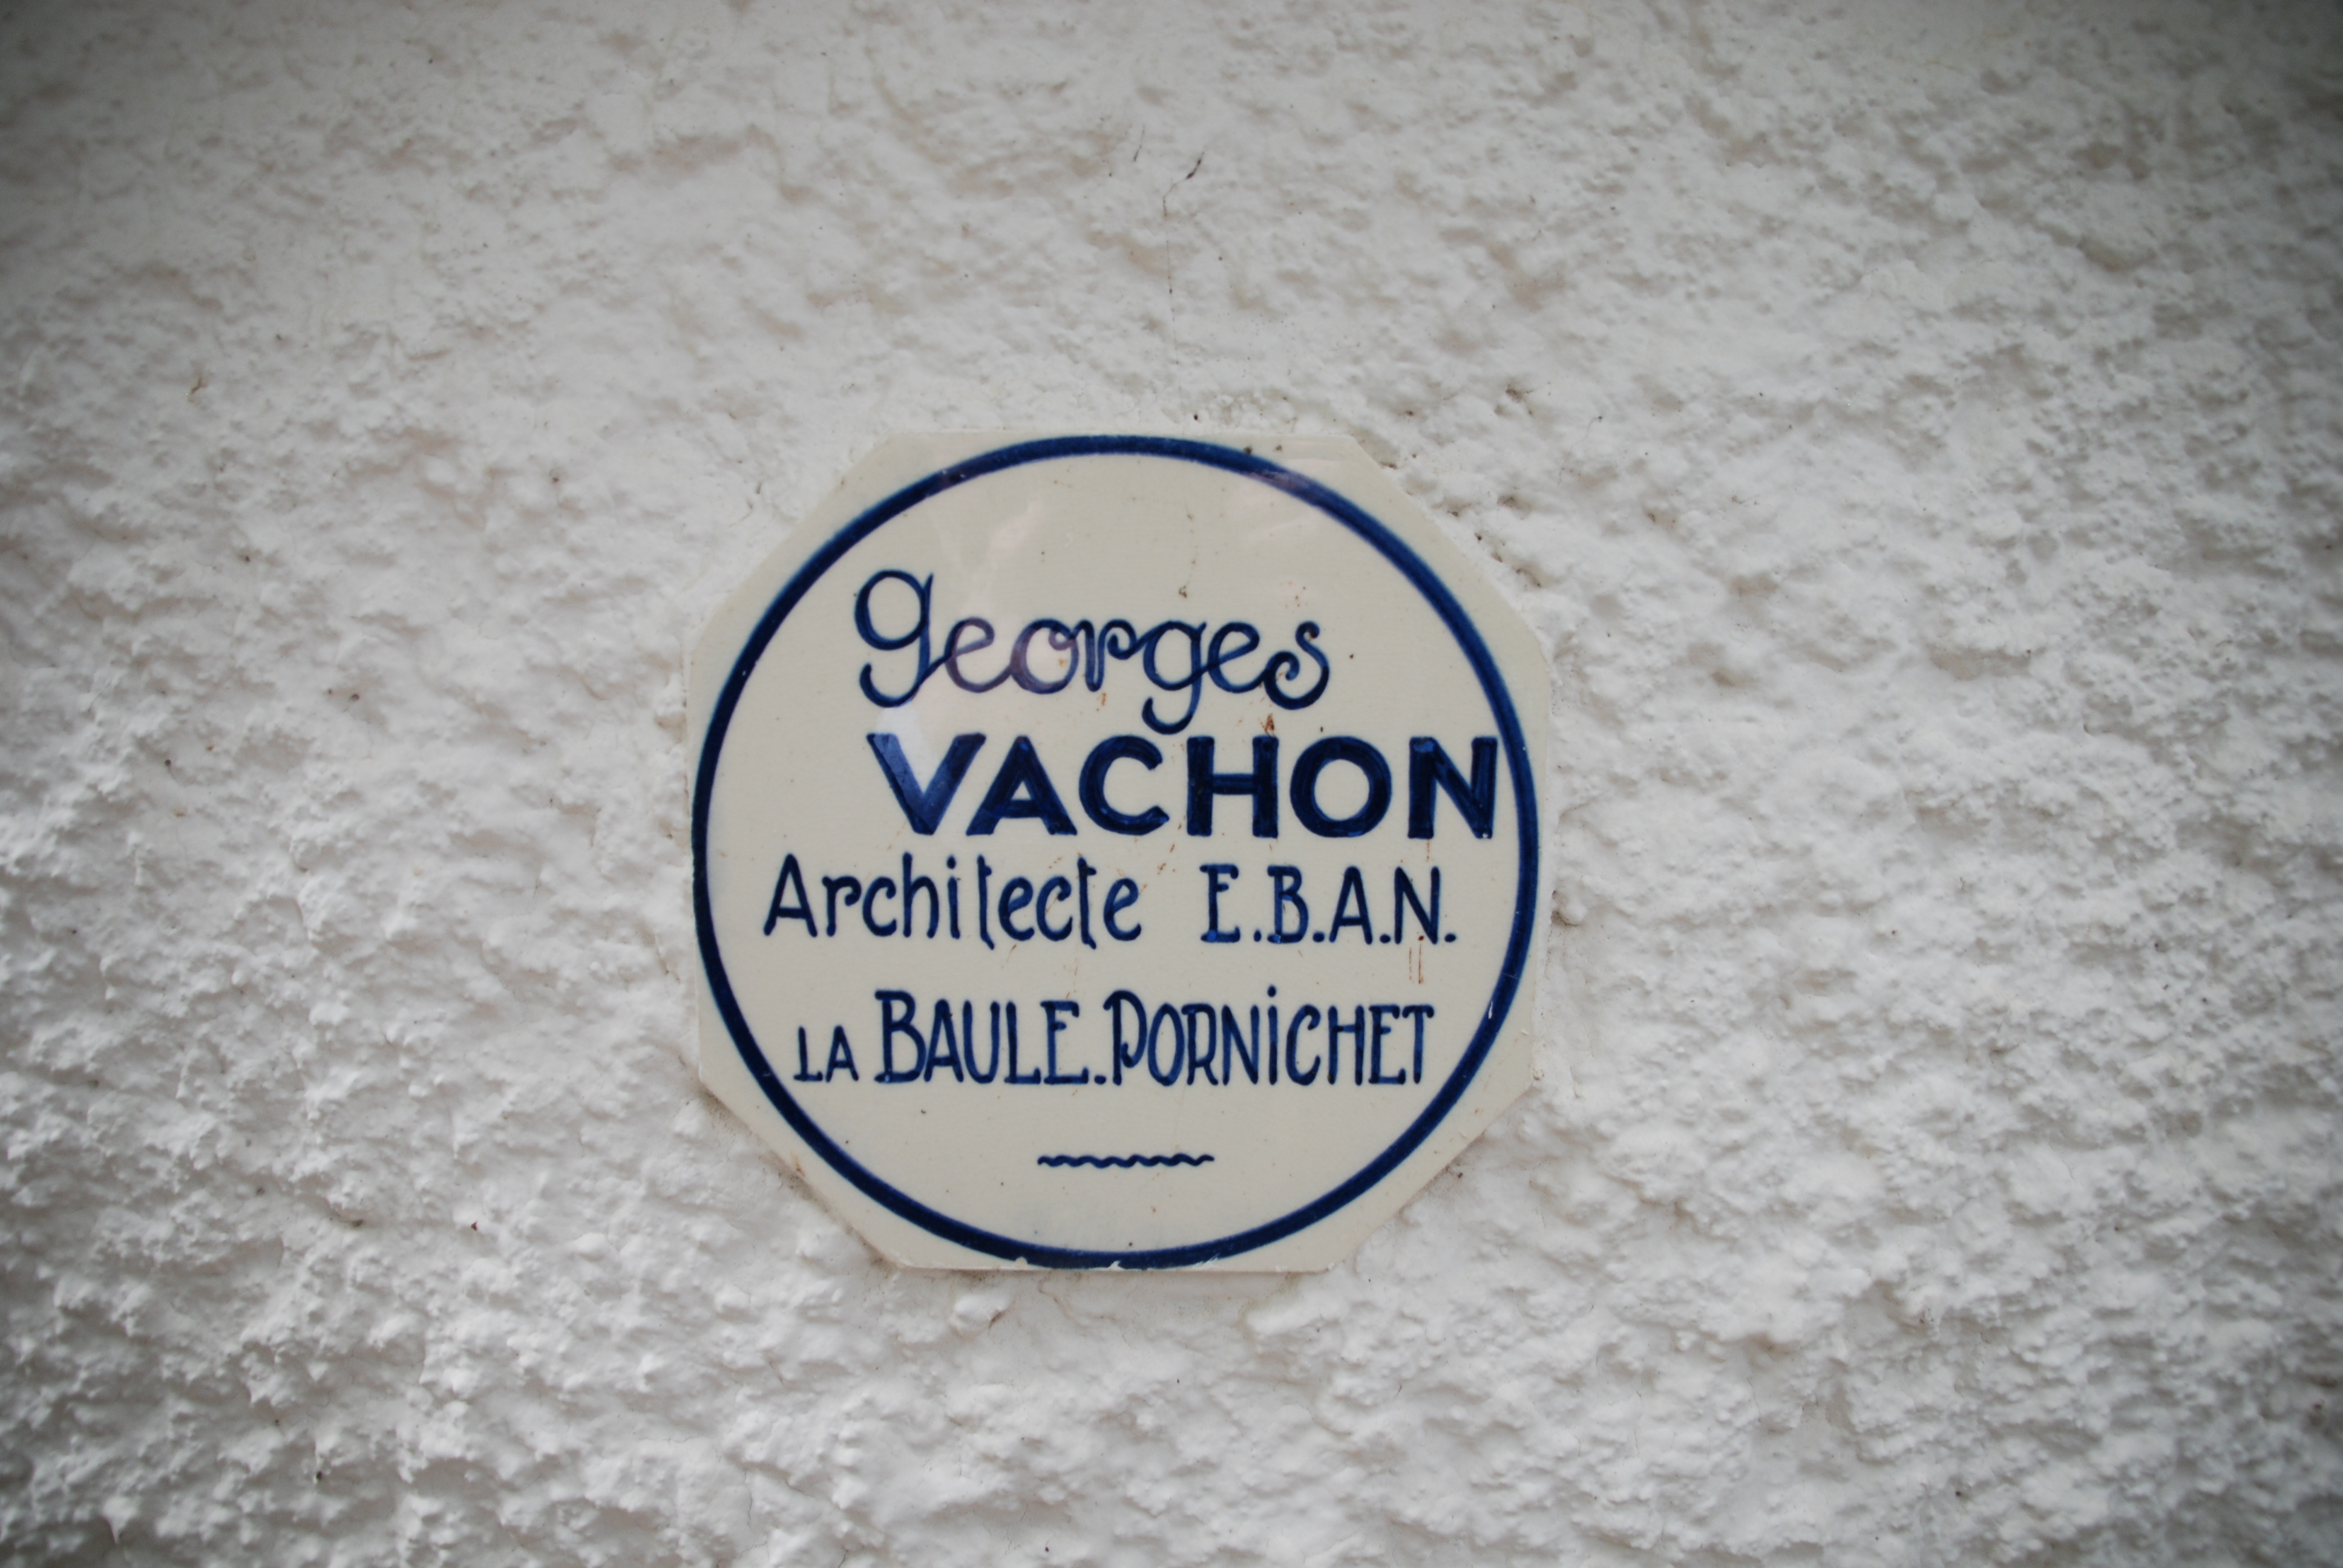
Signature of: georges vachon